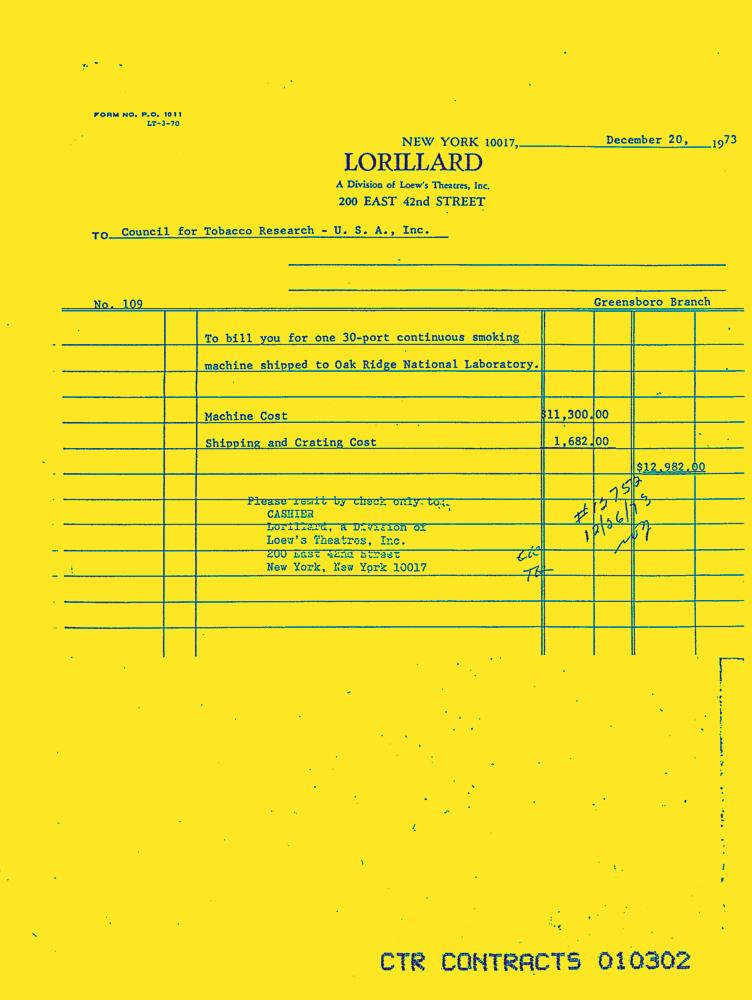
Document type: Invoice-Doc